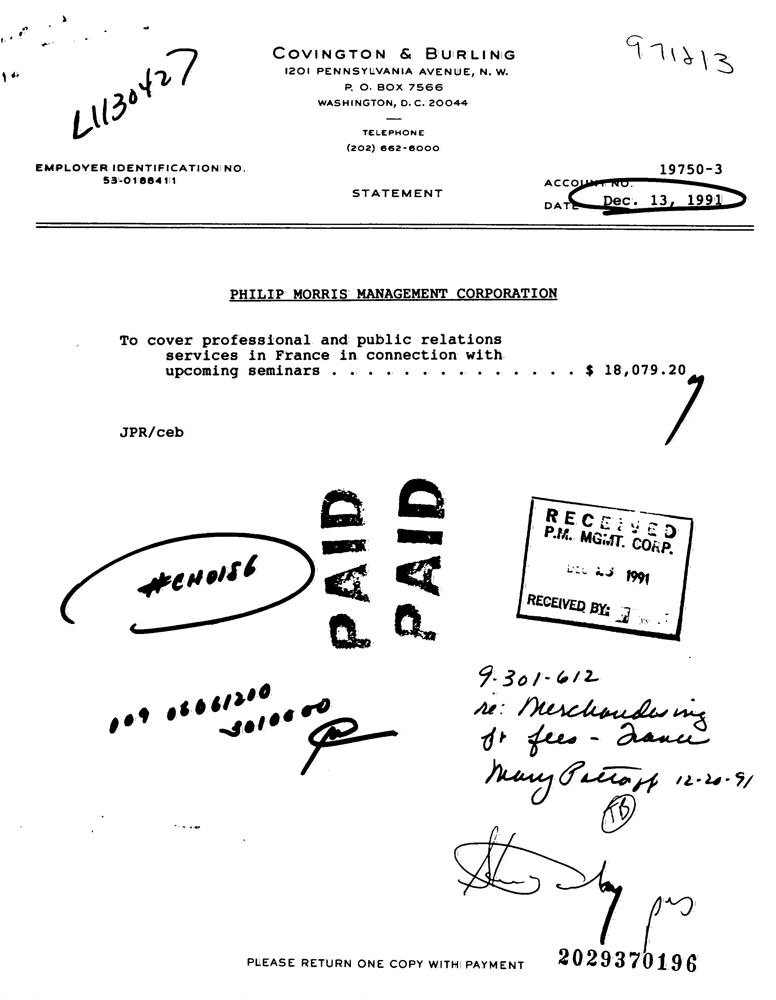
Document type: Invoice